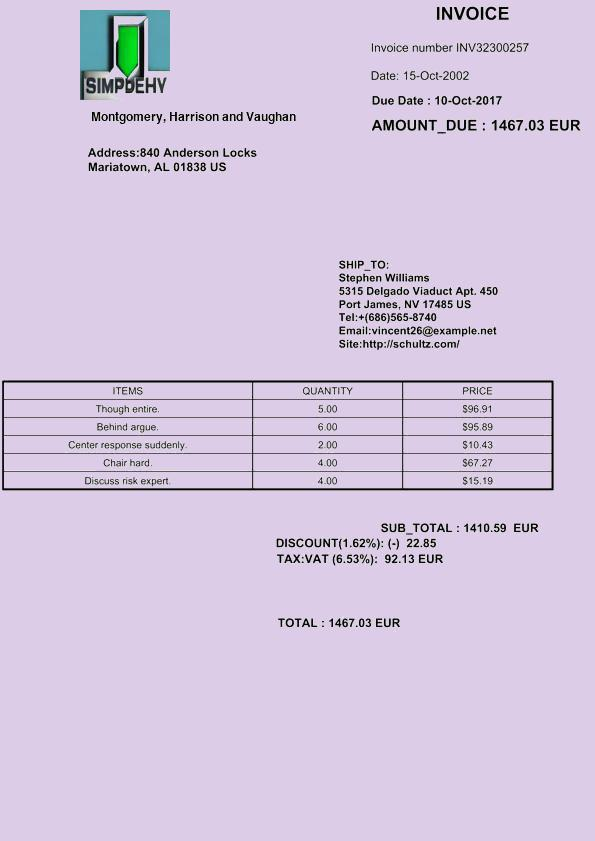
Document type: Invoice